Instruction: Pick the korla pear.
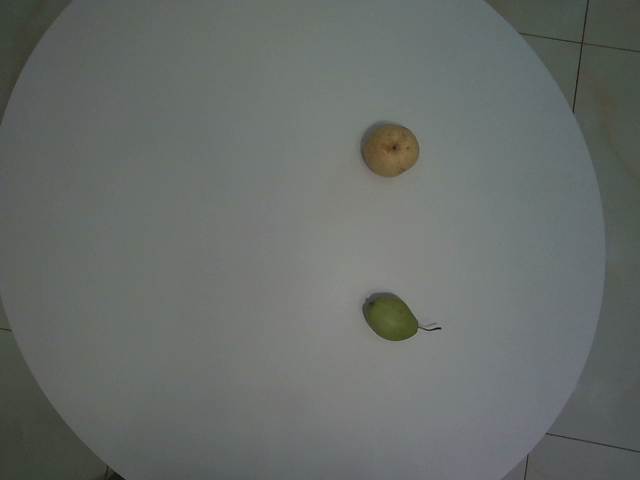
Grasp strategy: vertical